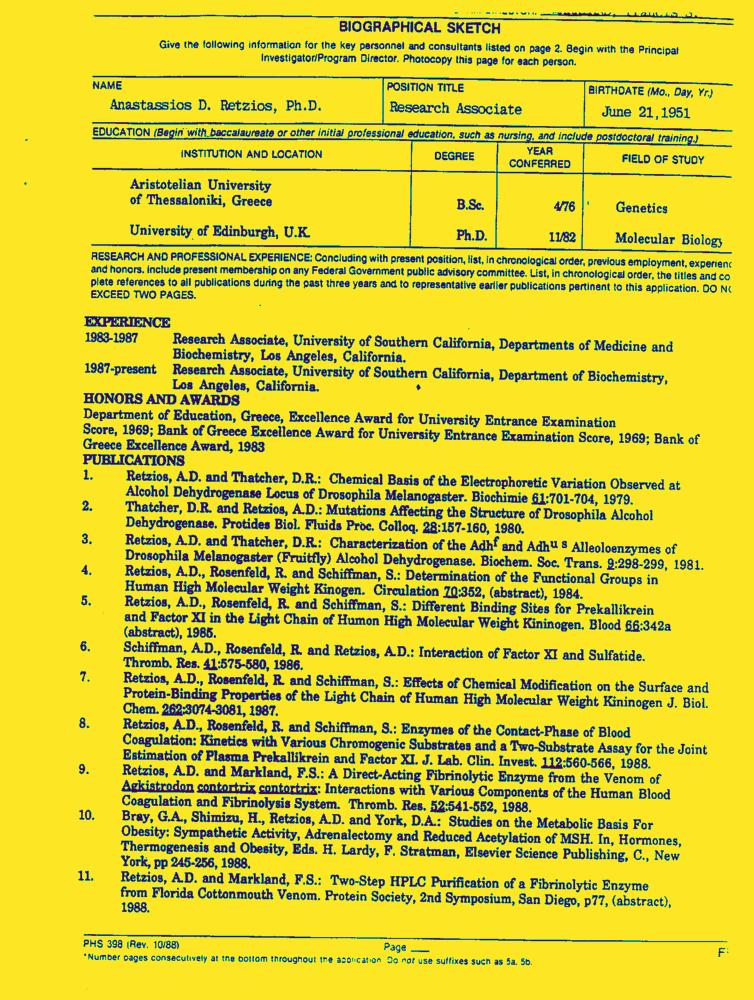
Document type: Resume-Doc